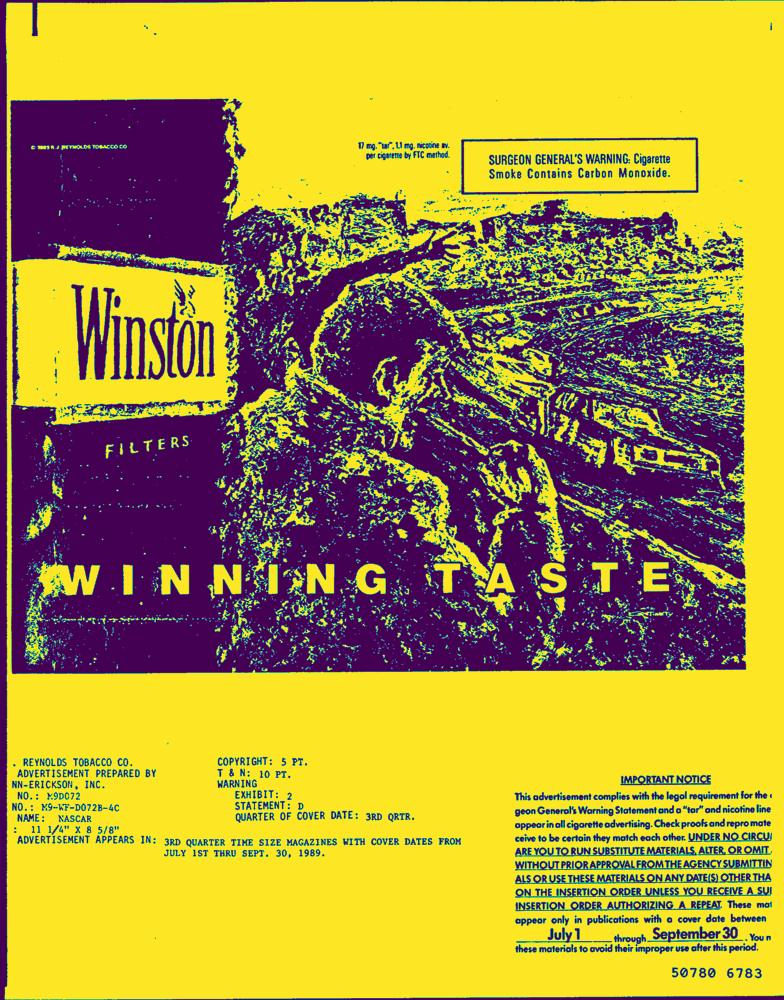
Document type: AD